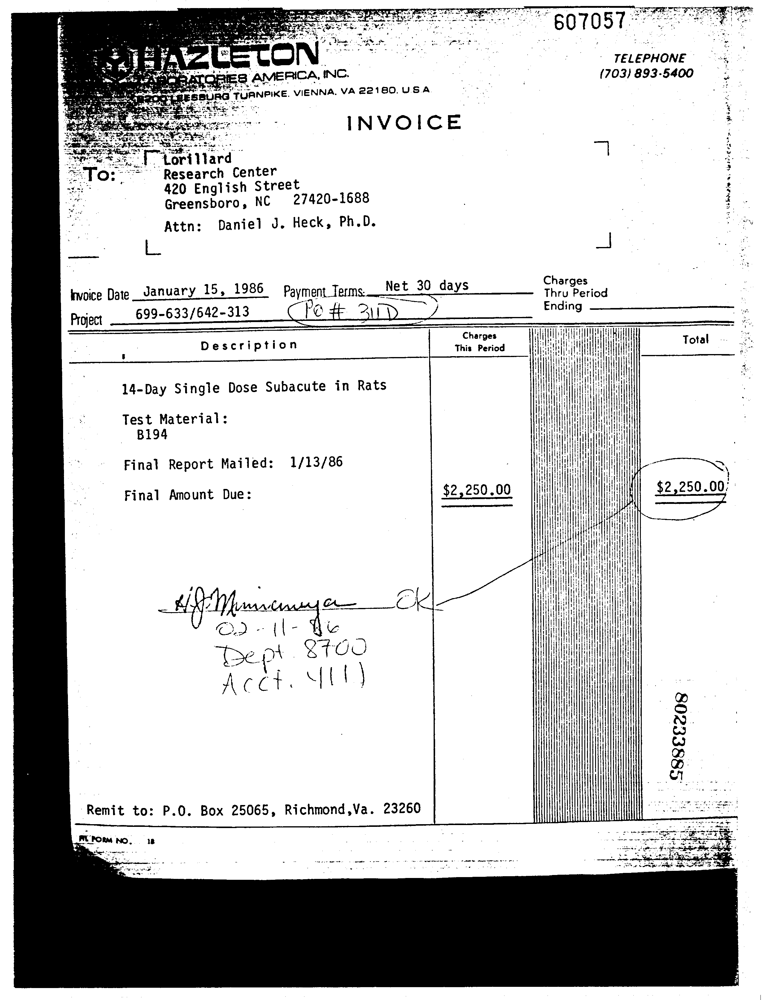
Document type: Invoice